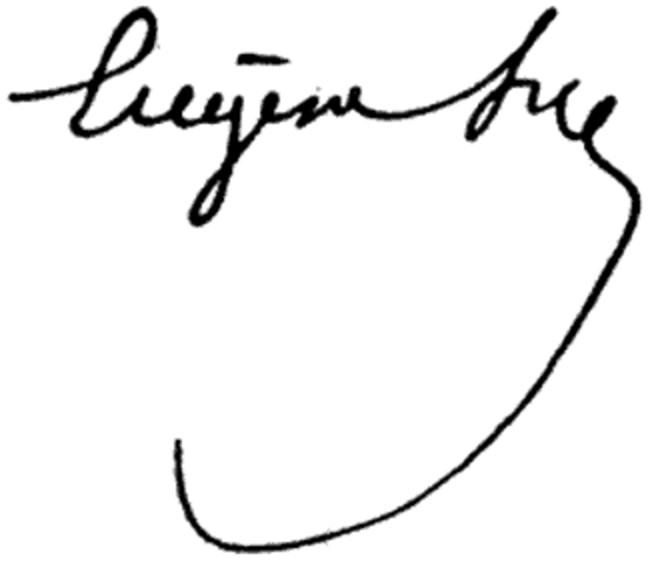
Signature of: eugène sue